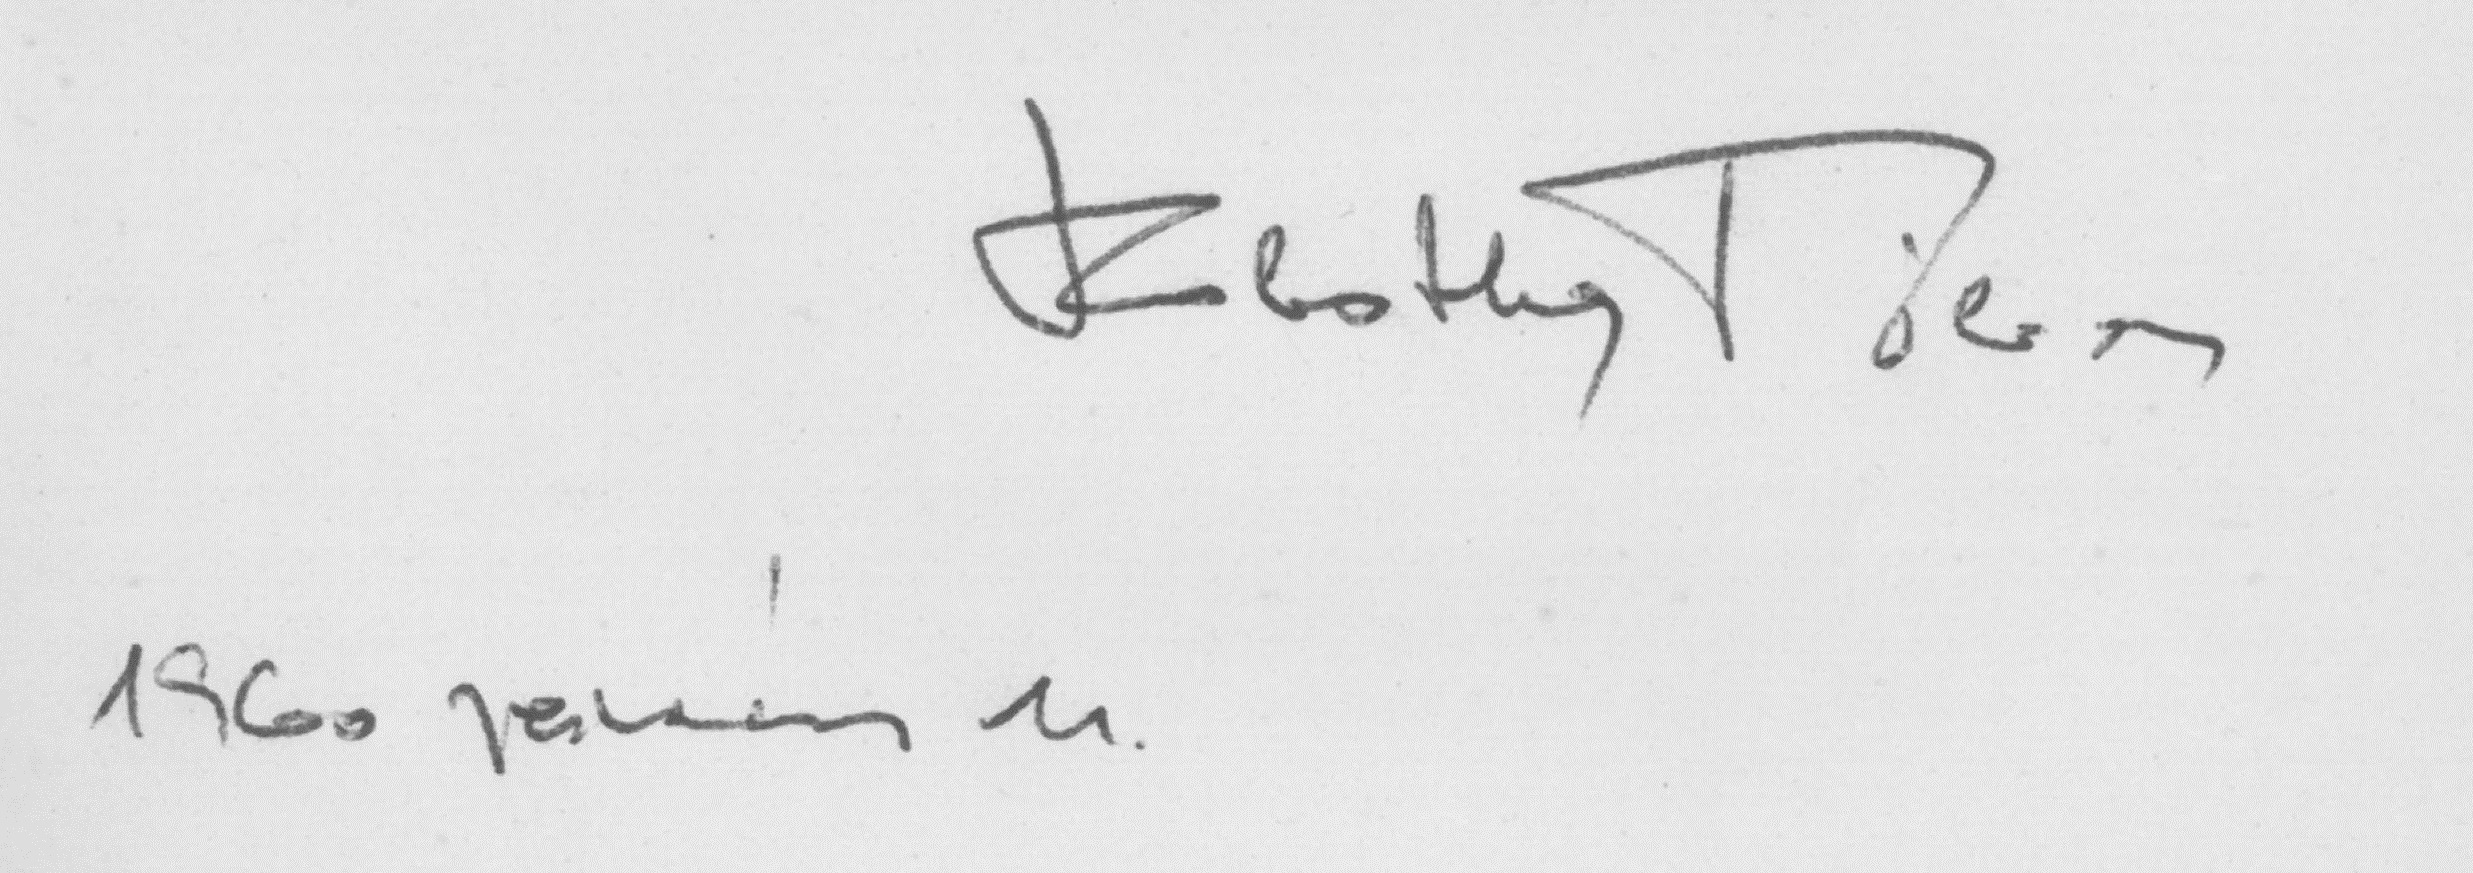
Signature of: tibor szobotka